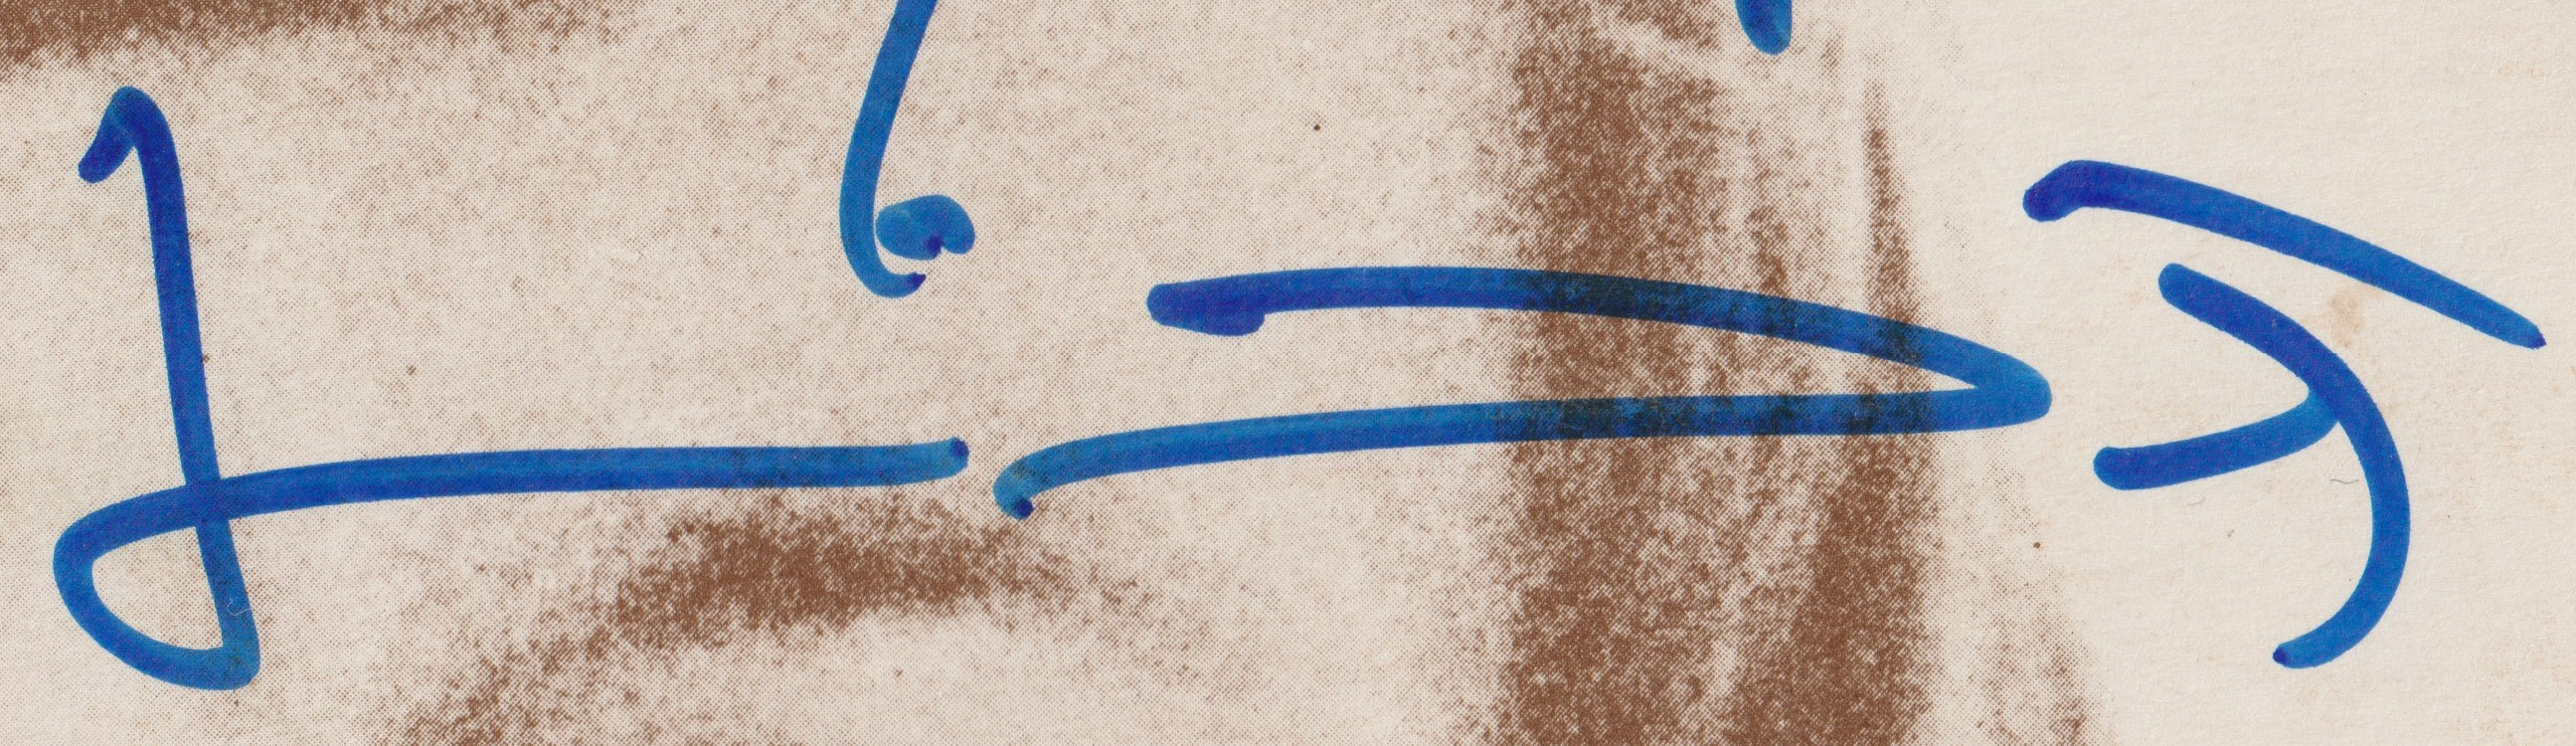
Signature of: henri dès